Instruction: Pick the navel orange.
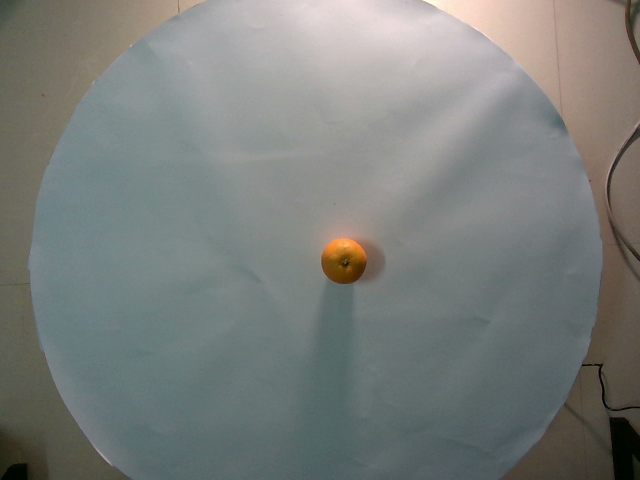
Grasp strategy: vertical